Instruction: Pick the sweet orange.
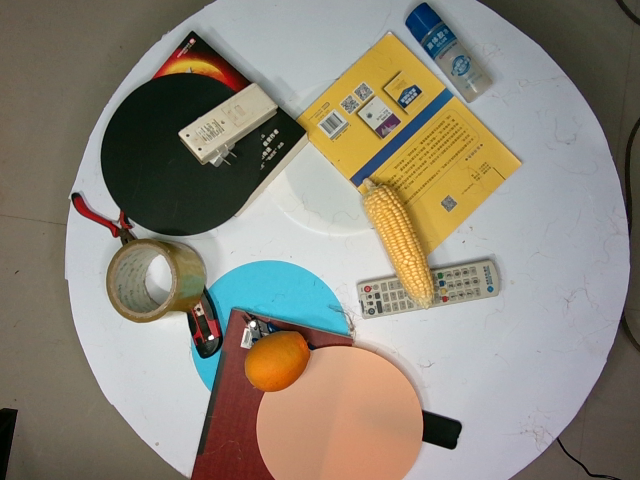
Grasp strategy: vertical